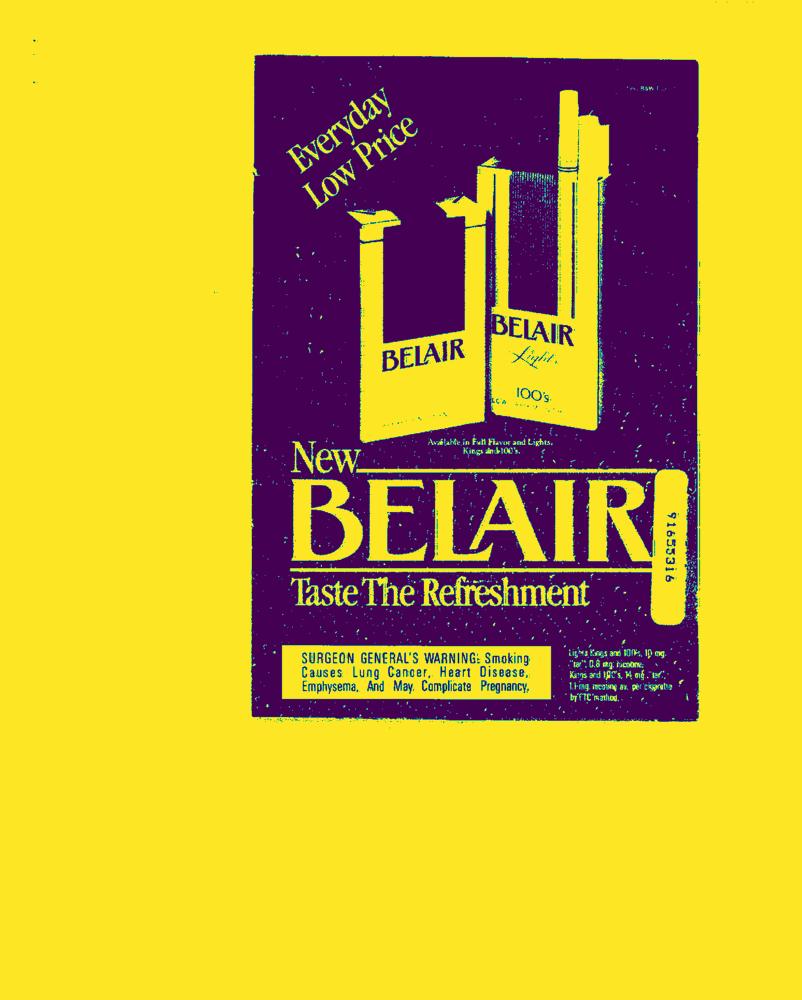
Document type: AD